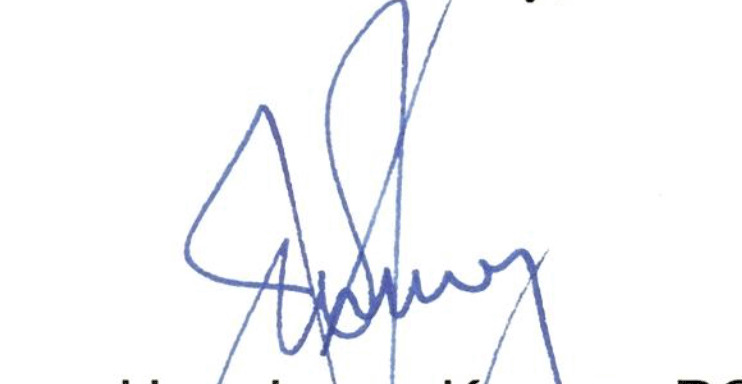
Signature of: jason kenney